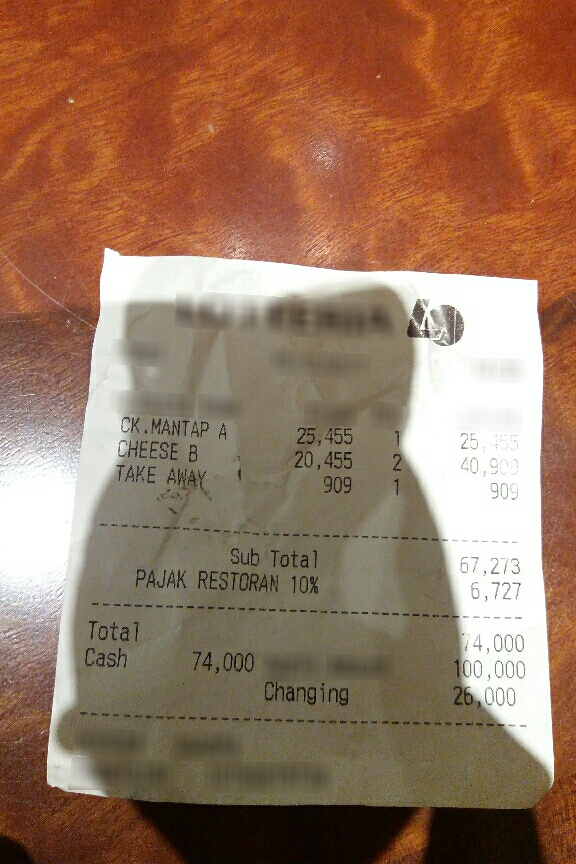
Extraction:
receipt: line_items: name: CK.MANTAP A
price: 25,455
qty: 1
name: CHEESE B
price: 40,909
qty: 2
name: TAKE AWAY
price: 909
qty: 1
subtotal: 67,273
tax: 6,727
total: 74,000